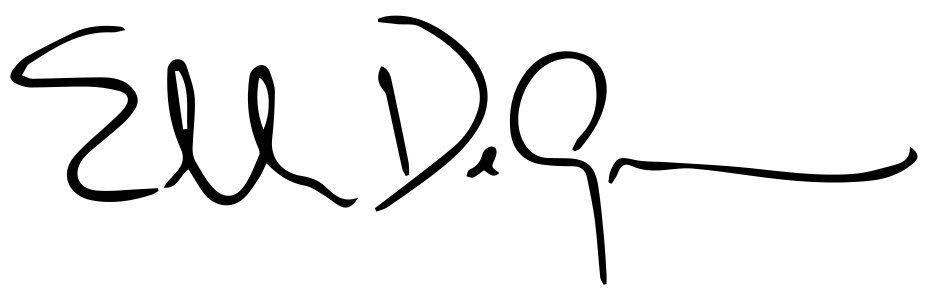
Signature of: ellen degeneres